Question: What is the address or location of the property listed in the document?
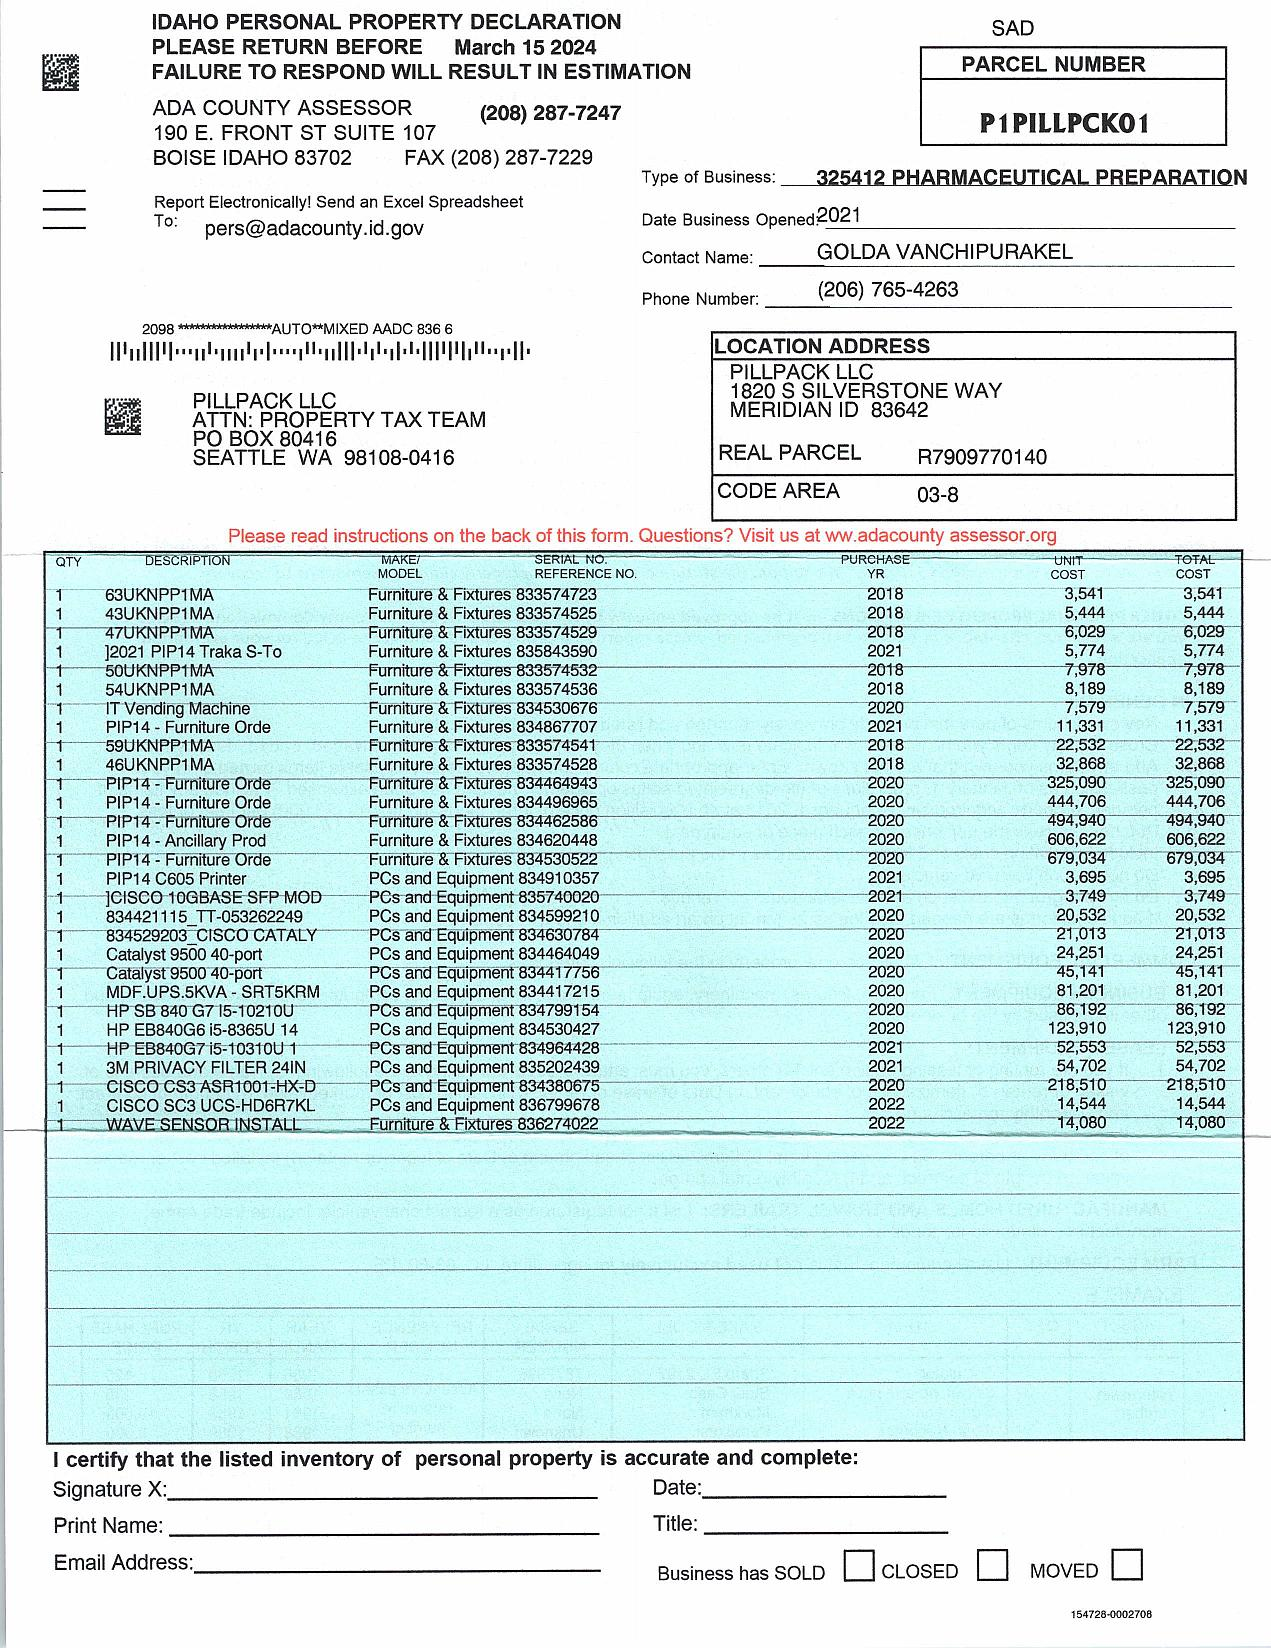
Answer: "PILLPACK LLC 1820 S SILVERSTONE WAY MERIDIAN ID 83642"